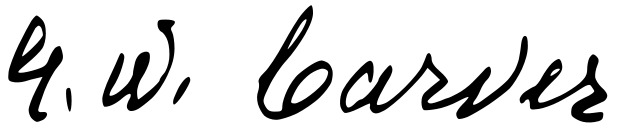
Signature of: george washington carver